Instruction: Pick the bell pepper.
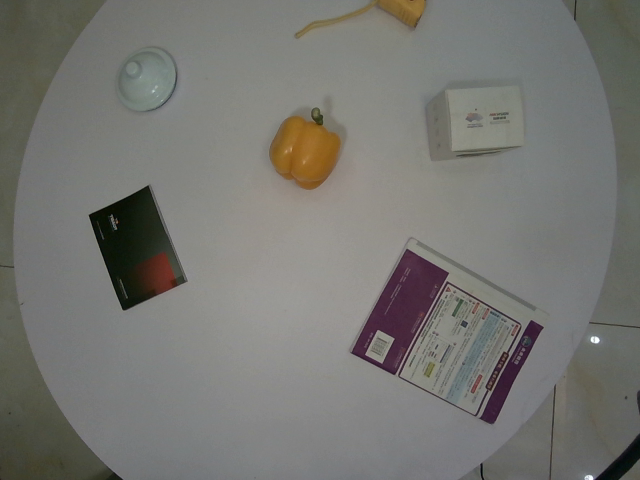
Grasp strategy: vertical